Question: What could the diagnosis suggest?
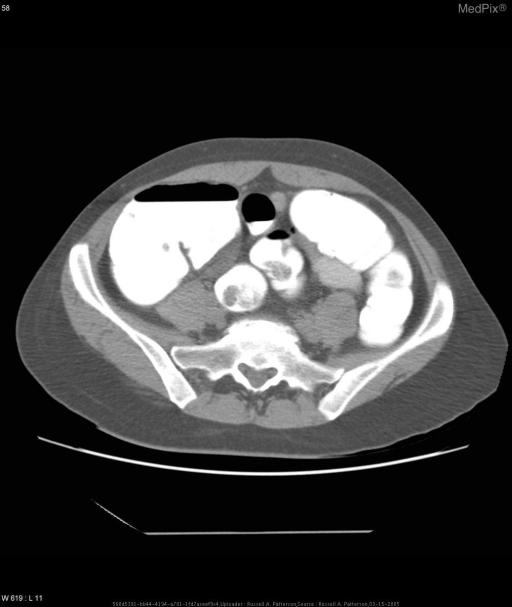
Answer: The possible diagnosis includes Early appendicitis.